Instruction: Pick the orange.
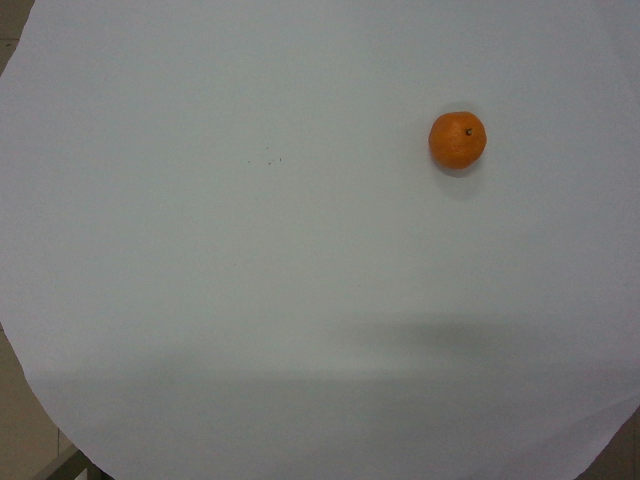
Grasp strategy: vertical